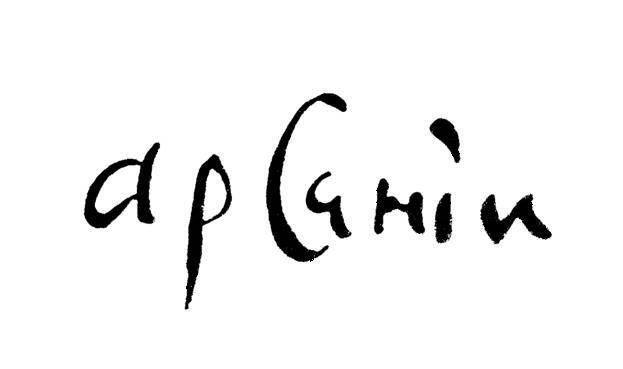
Signature of: arsenīĭ sukhanov